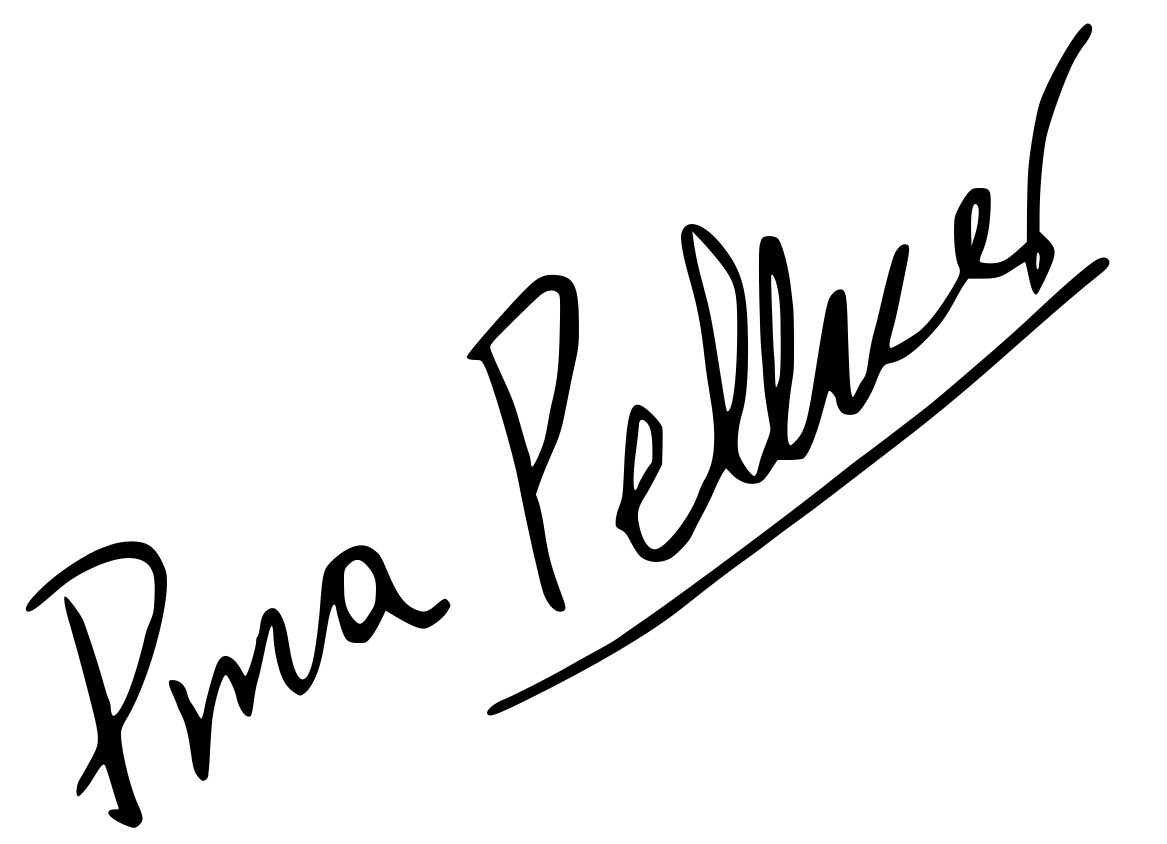
Signature of: pina pellicer